Question: How is the history relevant to the case?
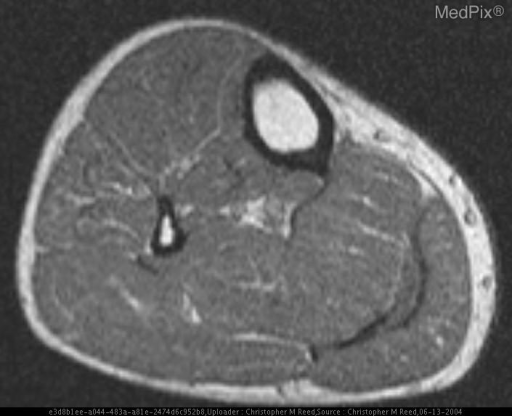
Answer: The patient's history of 42 year old radiologist complains of sudden onset pain after experiencing a popping sensation in the right calf while playing tennis. is key in understanding the case.